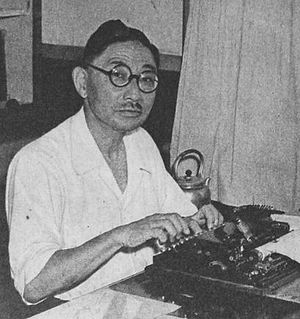
日本語: 西成甫